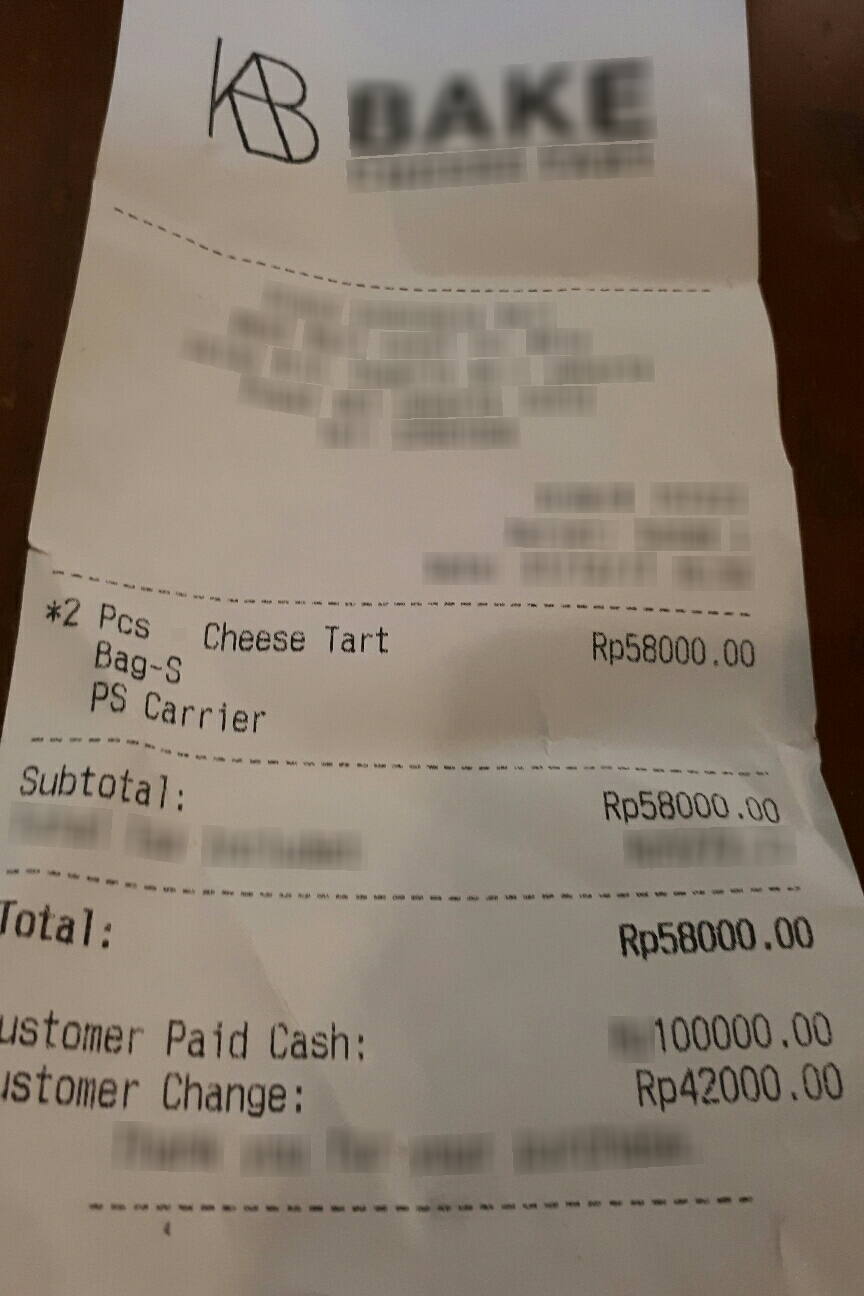
Number of items: 4
Subtotal: Rp 58000.00
Total: Rp 58000.00
OCR text regions:
text: Pcs
text: *2
text: Cheese
text: Tart
text: Rp 58000.00
text: Bag-S
text: PS
text: Carrier
text: Total:
text: Rp 58000.00
text: ustomer
text: Paid
text: Cash:
text: 100000.00
text: ustomer
text: Change:
text: Rp 42000.00
text: Subtotal:
text: Rp 58000.00